Question: In what way does the history help explain the case?
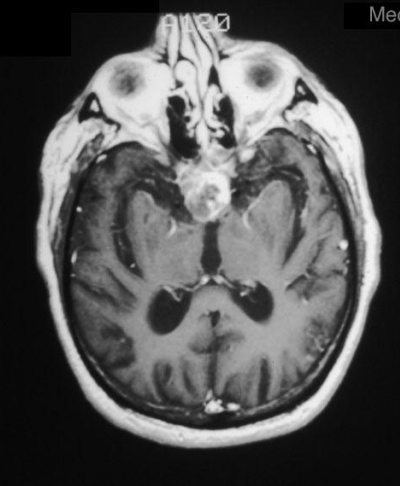
Answer: The patient's history of This 70 year old man had progressive visual loss over 3 to 5 years. He denied headache, nausea or vomiting. Examination  revealed no light perception in either eye. The remainder of his cranial nerves were intact as were his motor and sensory examinations. is key in understanding the case.